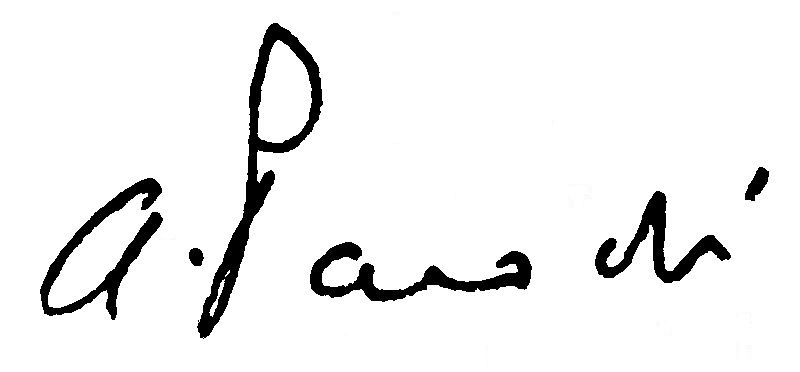
Signature of: alexandre parodi